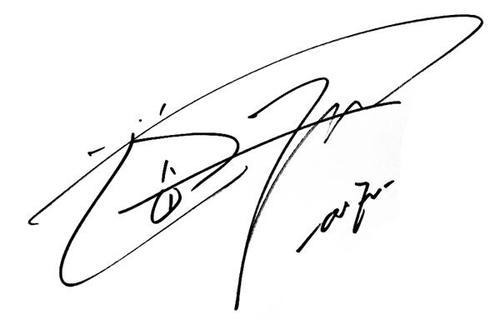
Signature of: onew